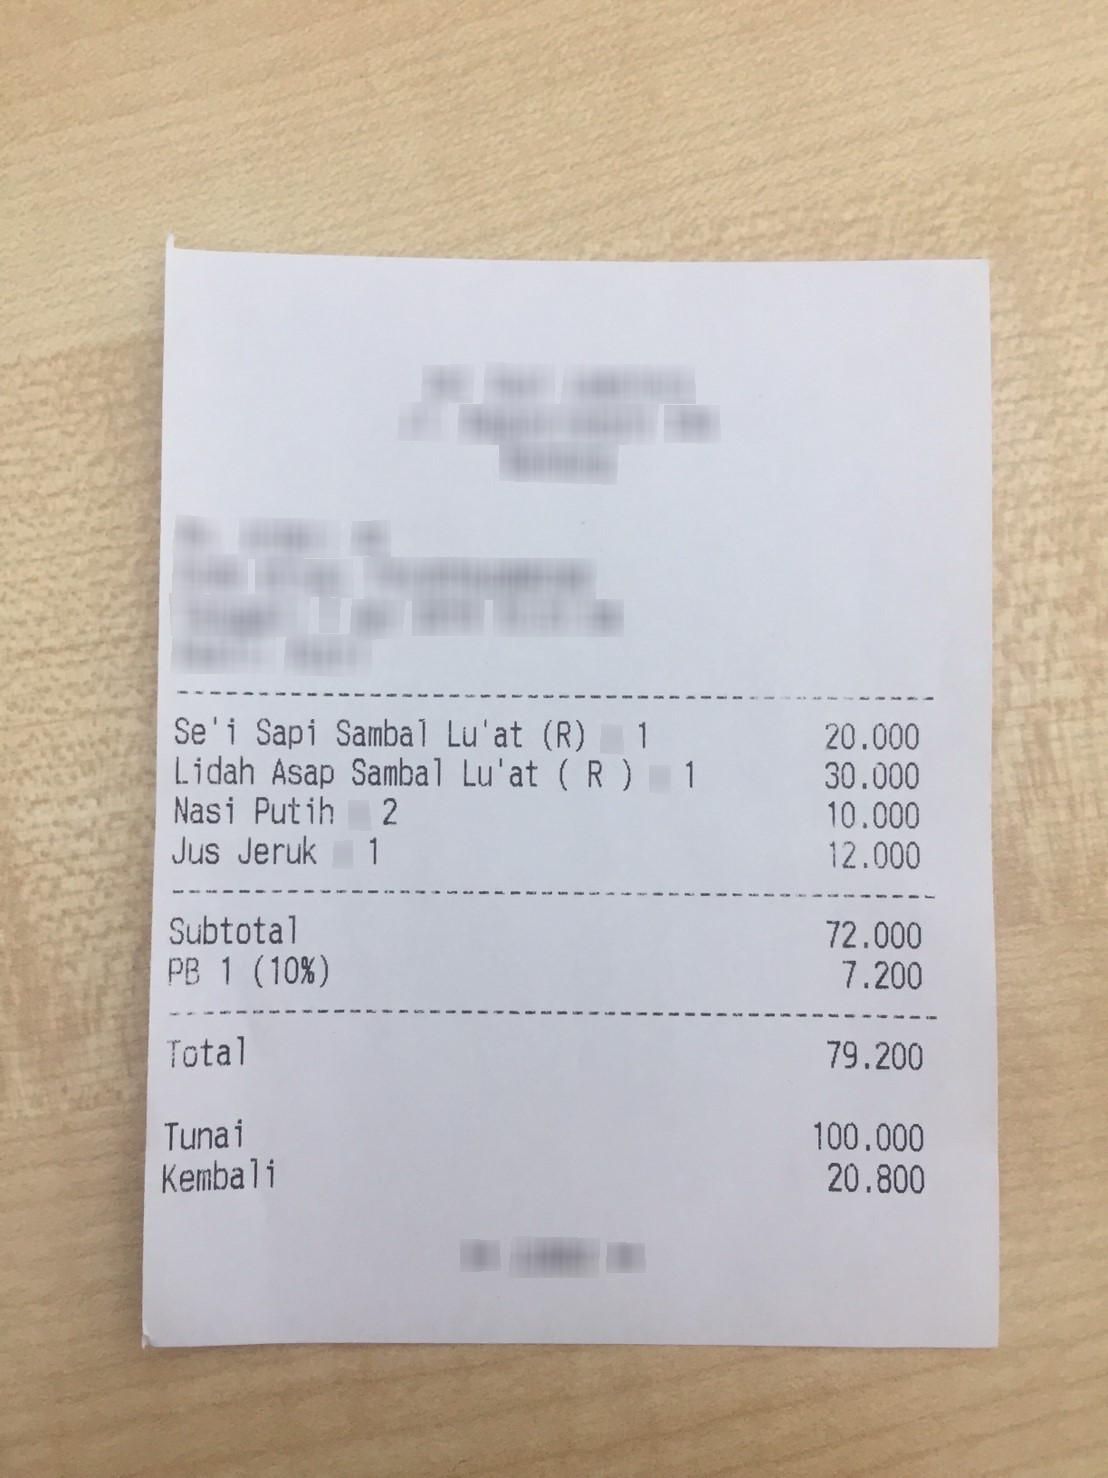
Number of items: 4
Subtotal: 72.000
Tax: 7.200
Total: 79.200
OCR text regions:
text: Se'i
text: Sapi
text: Sambal
text: Lu'at
text: (R)
text: 1
text: 20.000
text: Lidah
text: Asap
text: Sambal
text: Lu'at
text: (
text: R
text: )
text: 1
text: 30.000
text: Nasi
text: Putih
text: 2
text: 10.000
text: Jus
text: Jeruk
text: 1
text: 12.000
text: Subtotal
text: 72.000
text: PB
text: 1
text: (10%)
text: 7.200
text: Total
text: 79.200
text: Tunai
text: 100.000
text: Kembali
text: 20.800